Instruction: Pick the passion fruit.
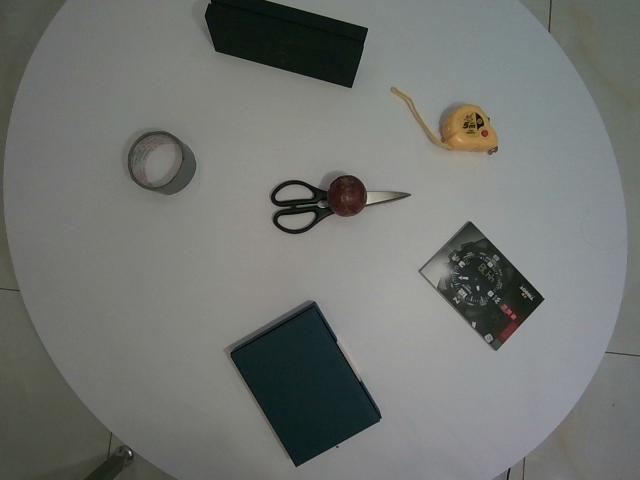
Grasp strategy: vertical